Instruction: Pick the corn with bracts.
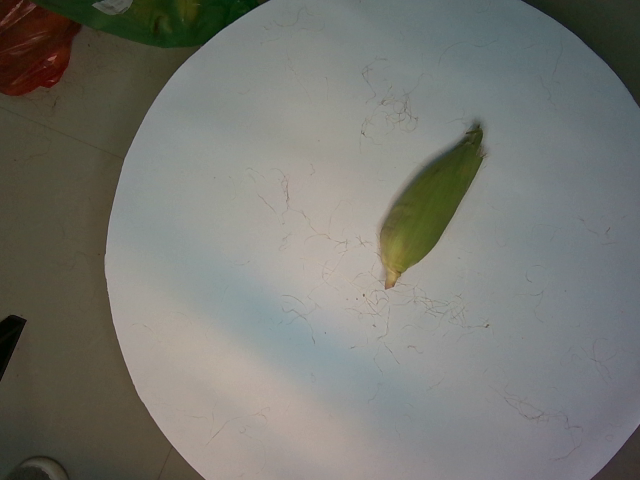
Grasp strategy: vertical